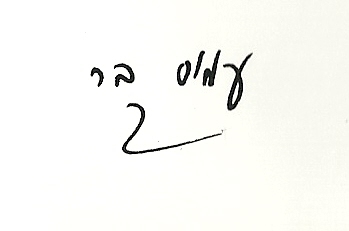
Signature of: amos bar